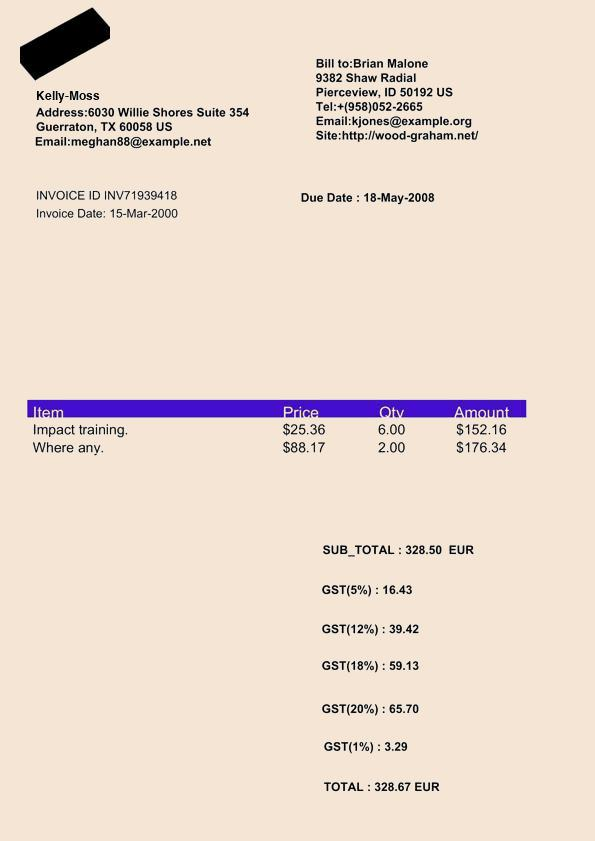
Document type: Invoice